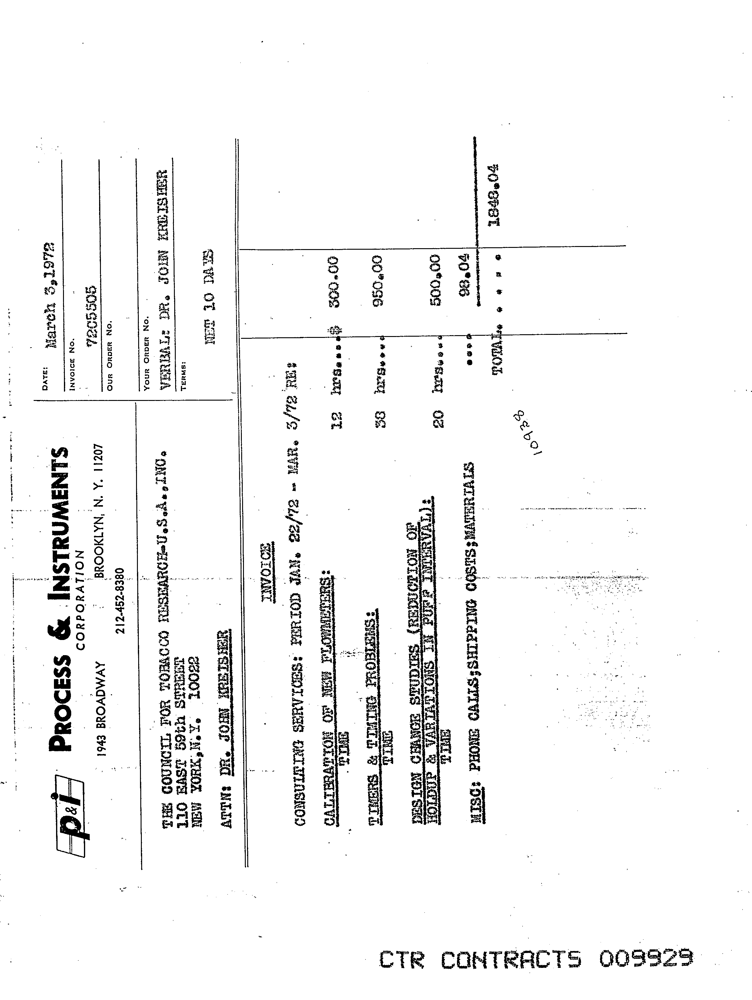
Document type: Invoice